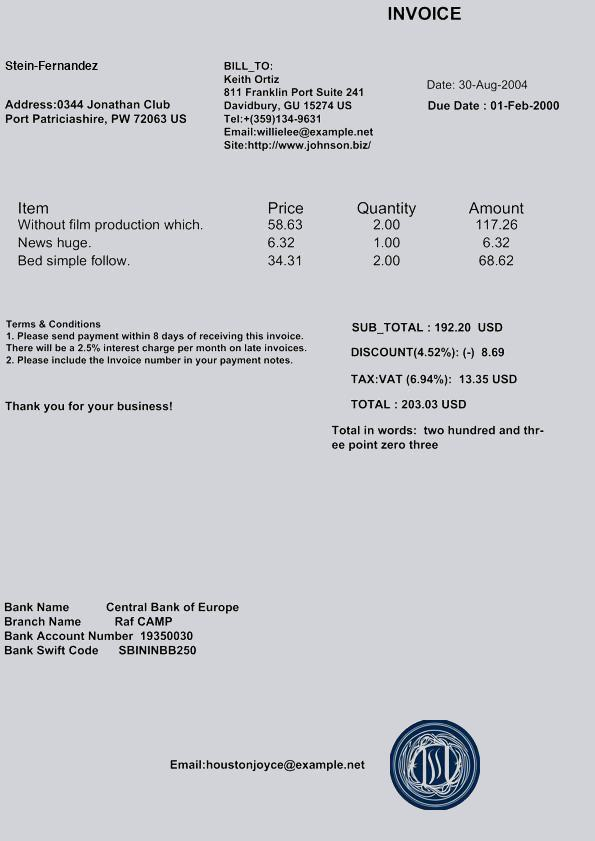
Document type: Invoice